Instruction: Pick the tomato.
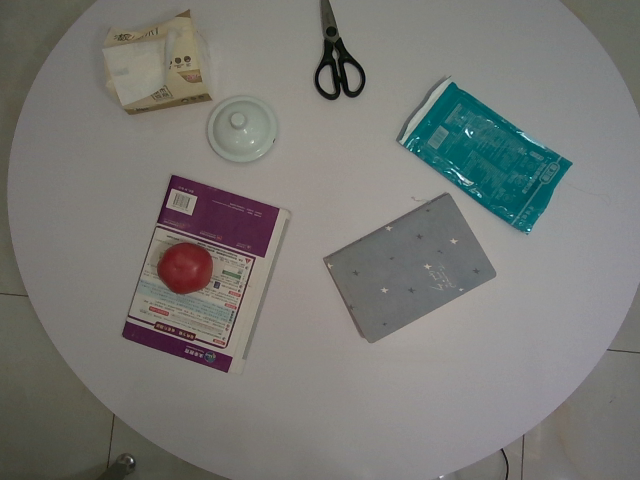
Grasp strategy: vertical